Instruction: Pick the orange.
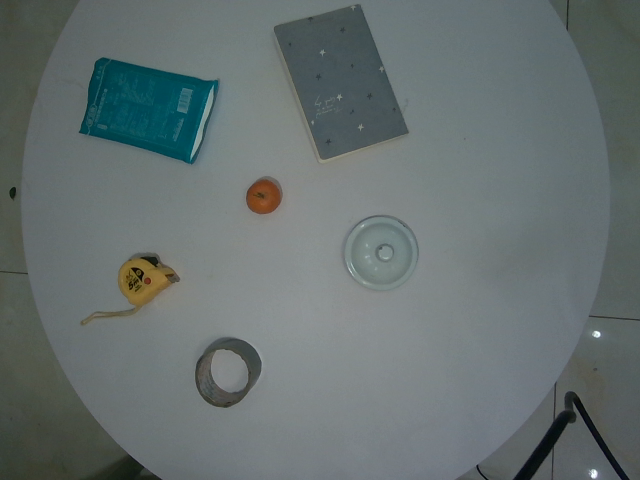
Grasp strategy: vertical